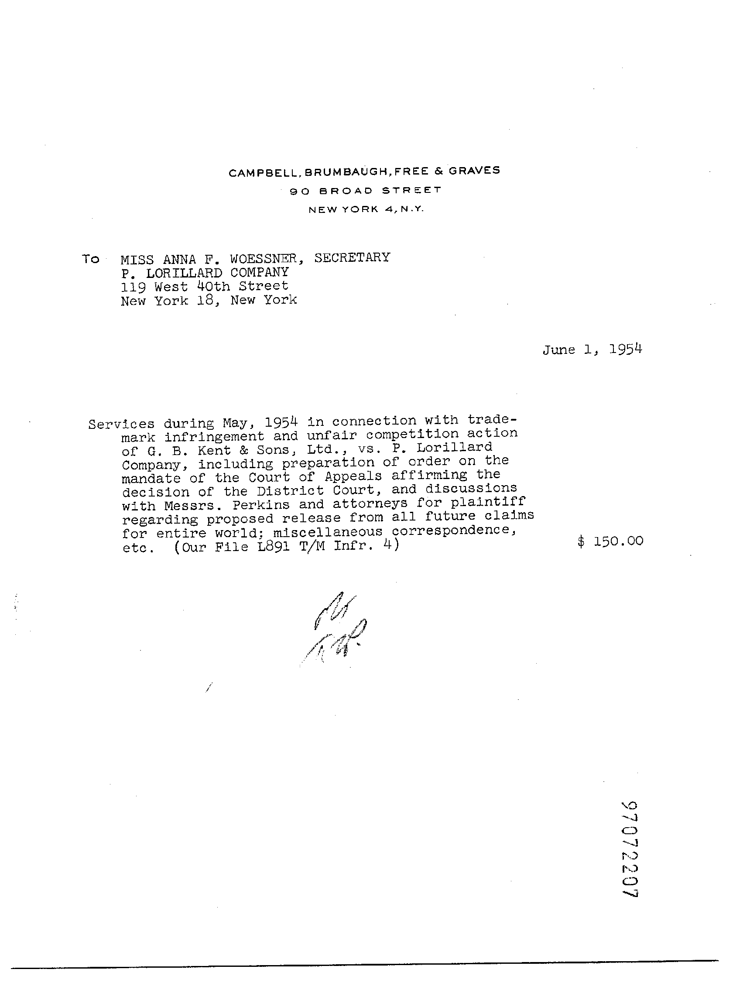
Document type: Invoice